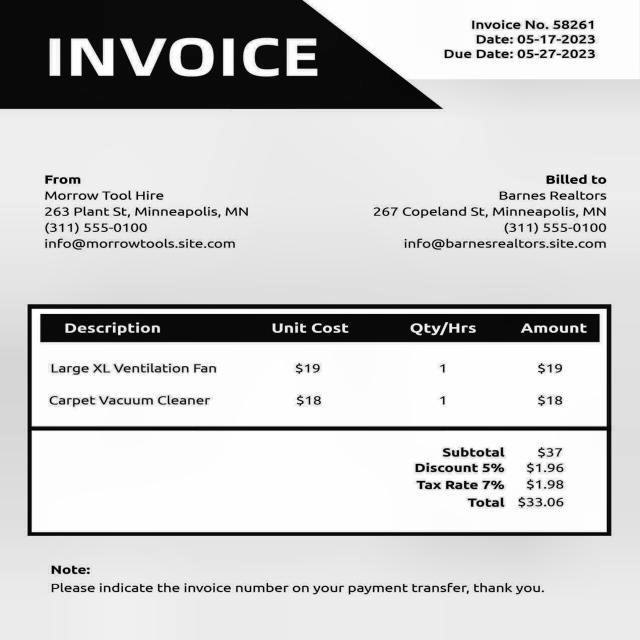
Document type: Invoice